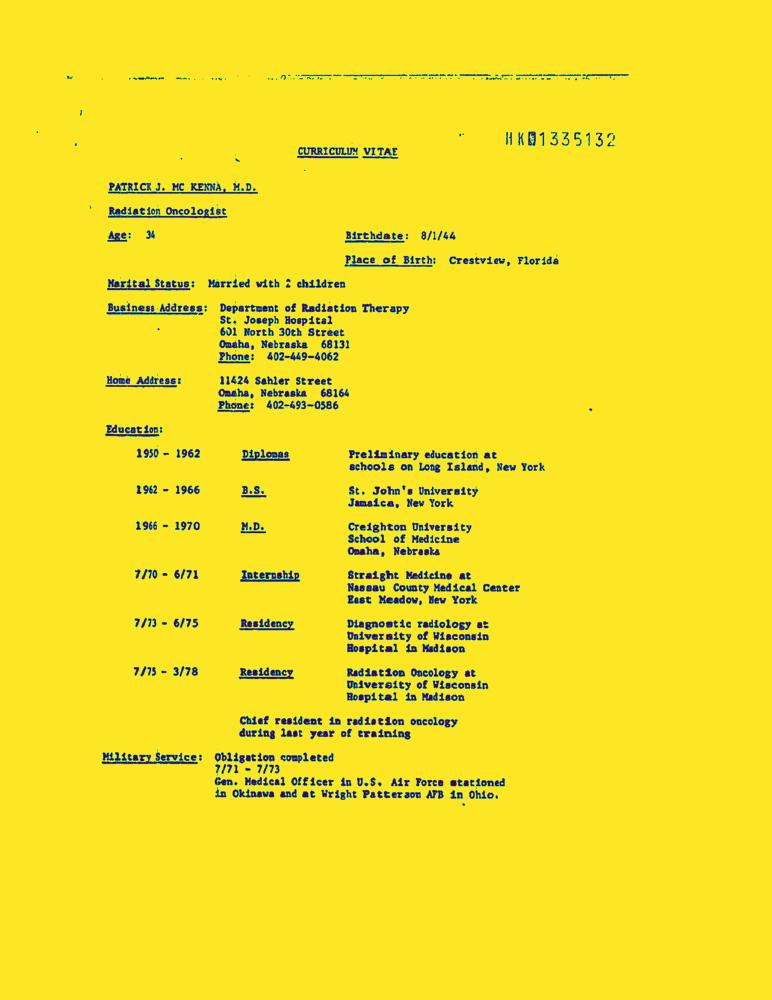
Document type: Resume-Doc